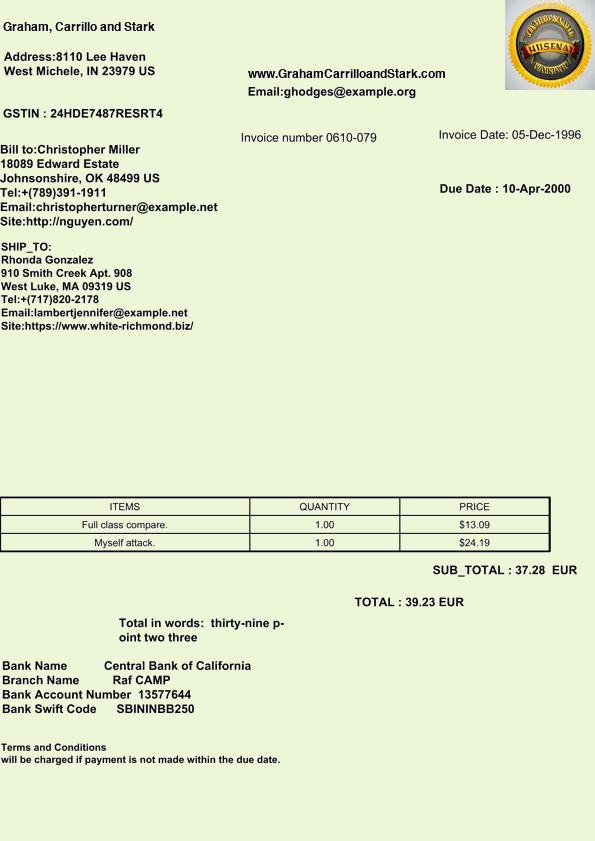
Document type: Invoice